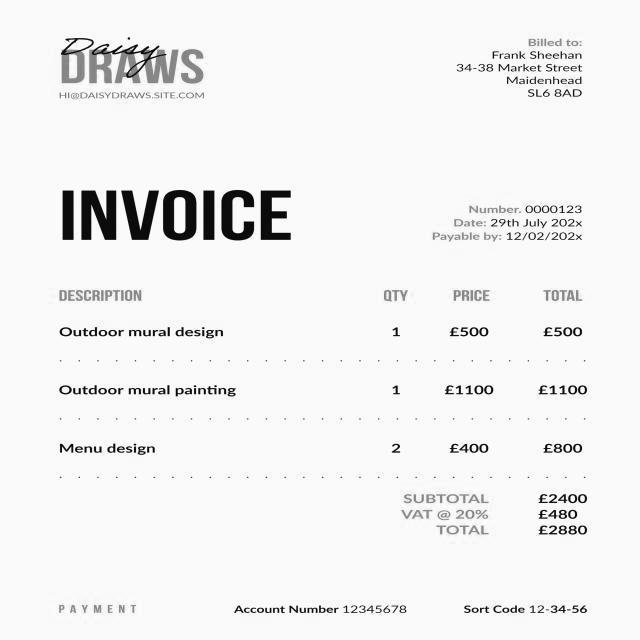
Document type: Invoice